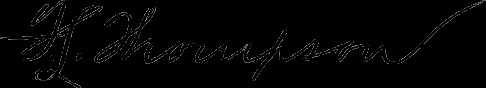
Signature of: fountain l thompson